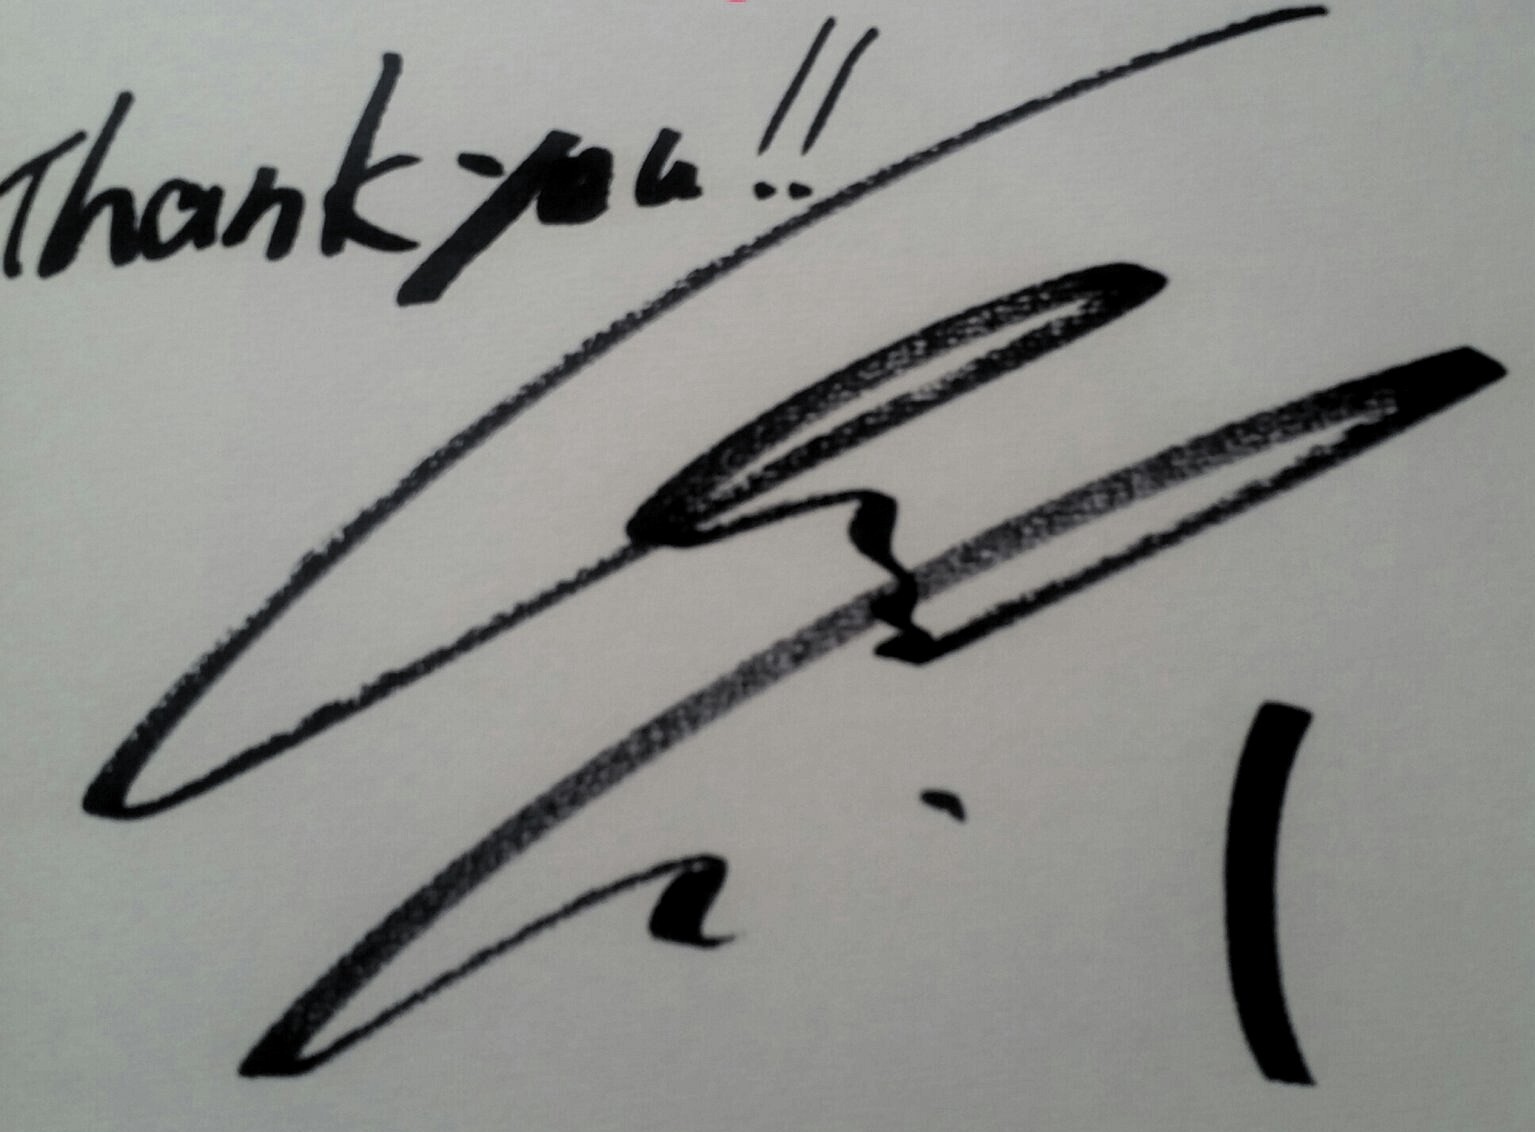
Signature of: genki yamada